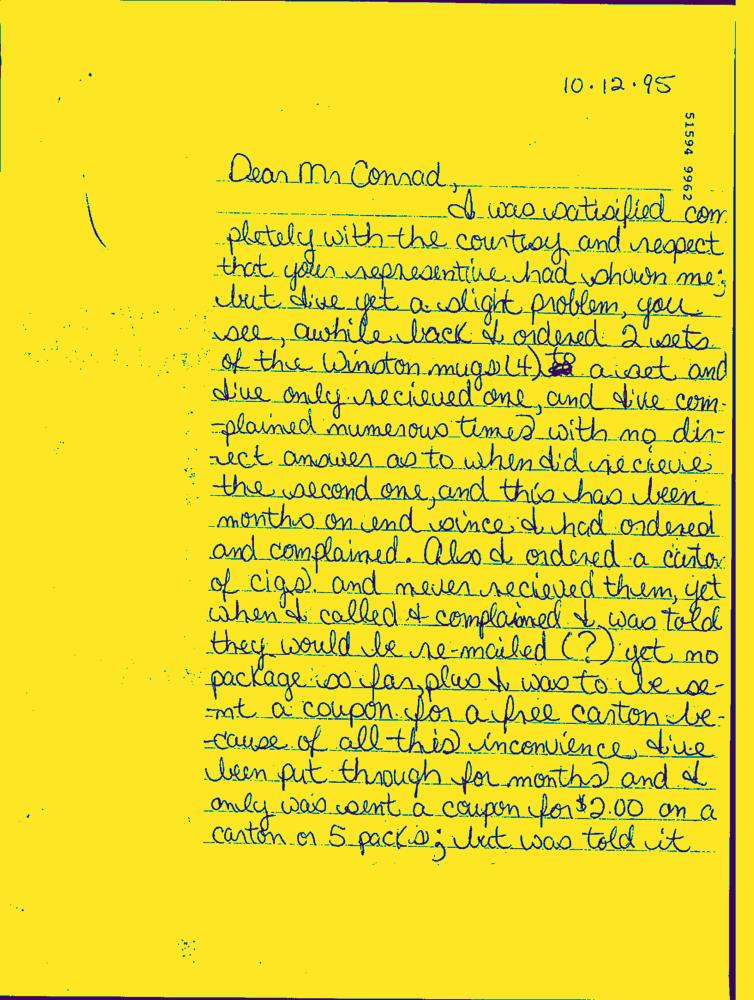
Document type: Hand-Written